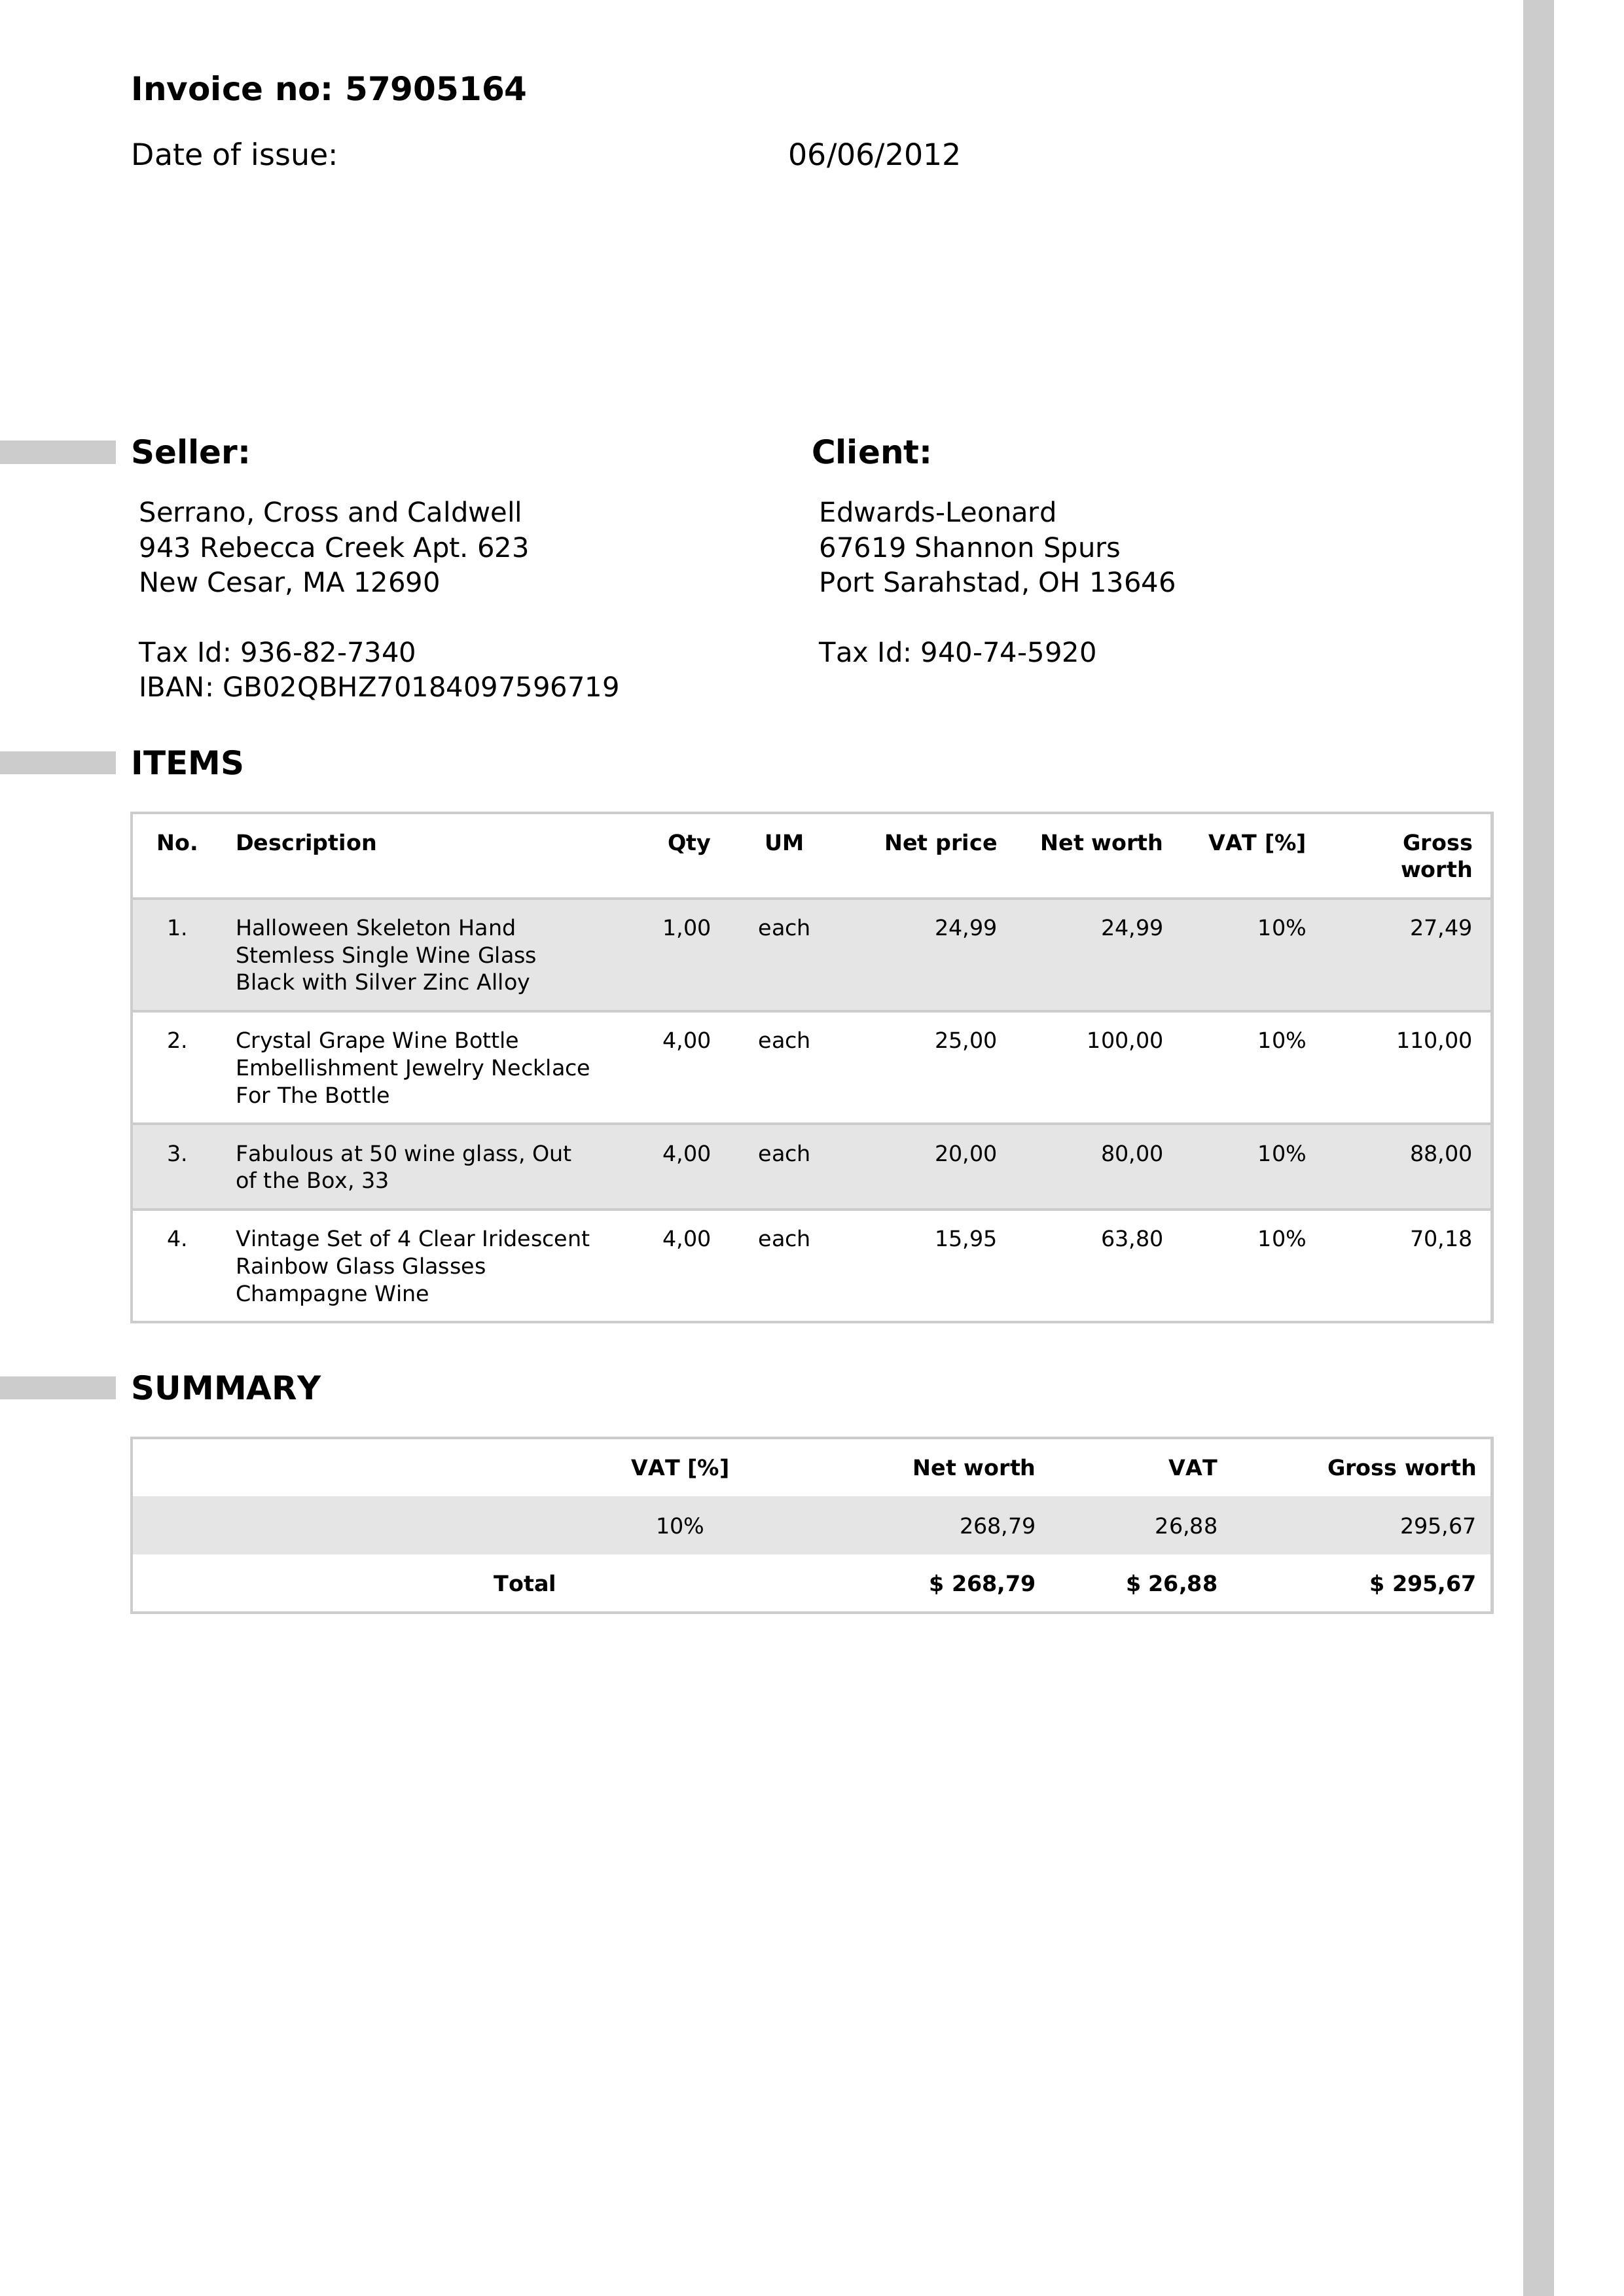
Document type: Invoice